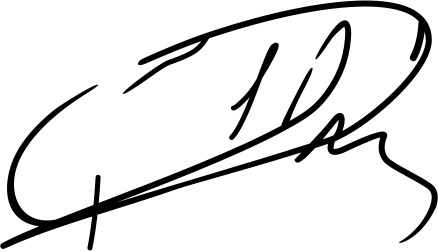
Signature of: damian kokoneshi